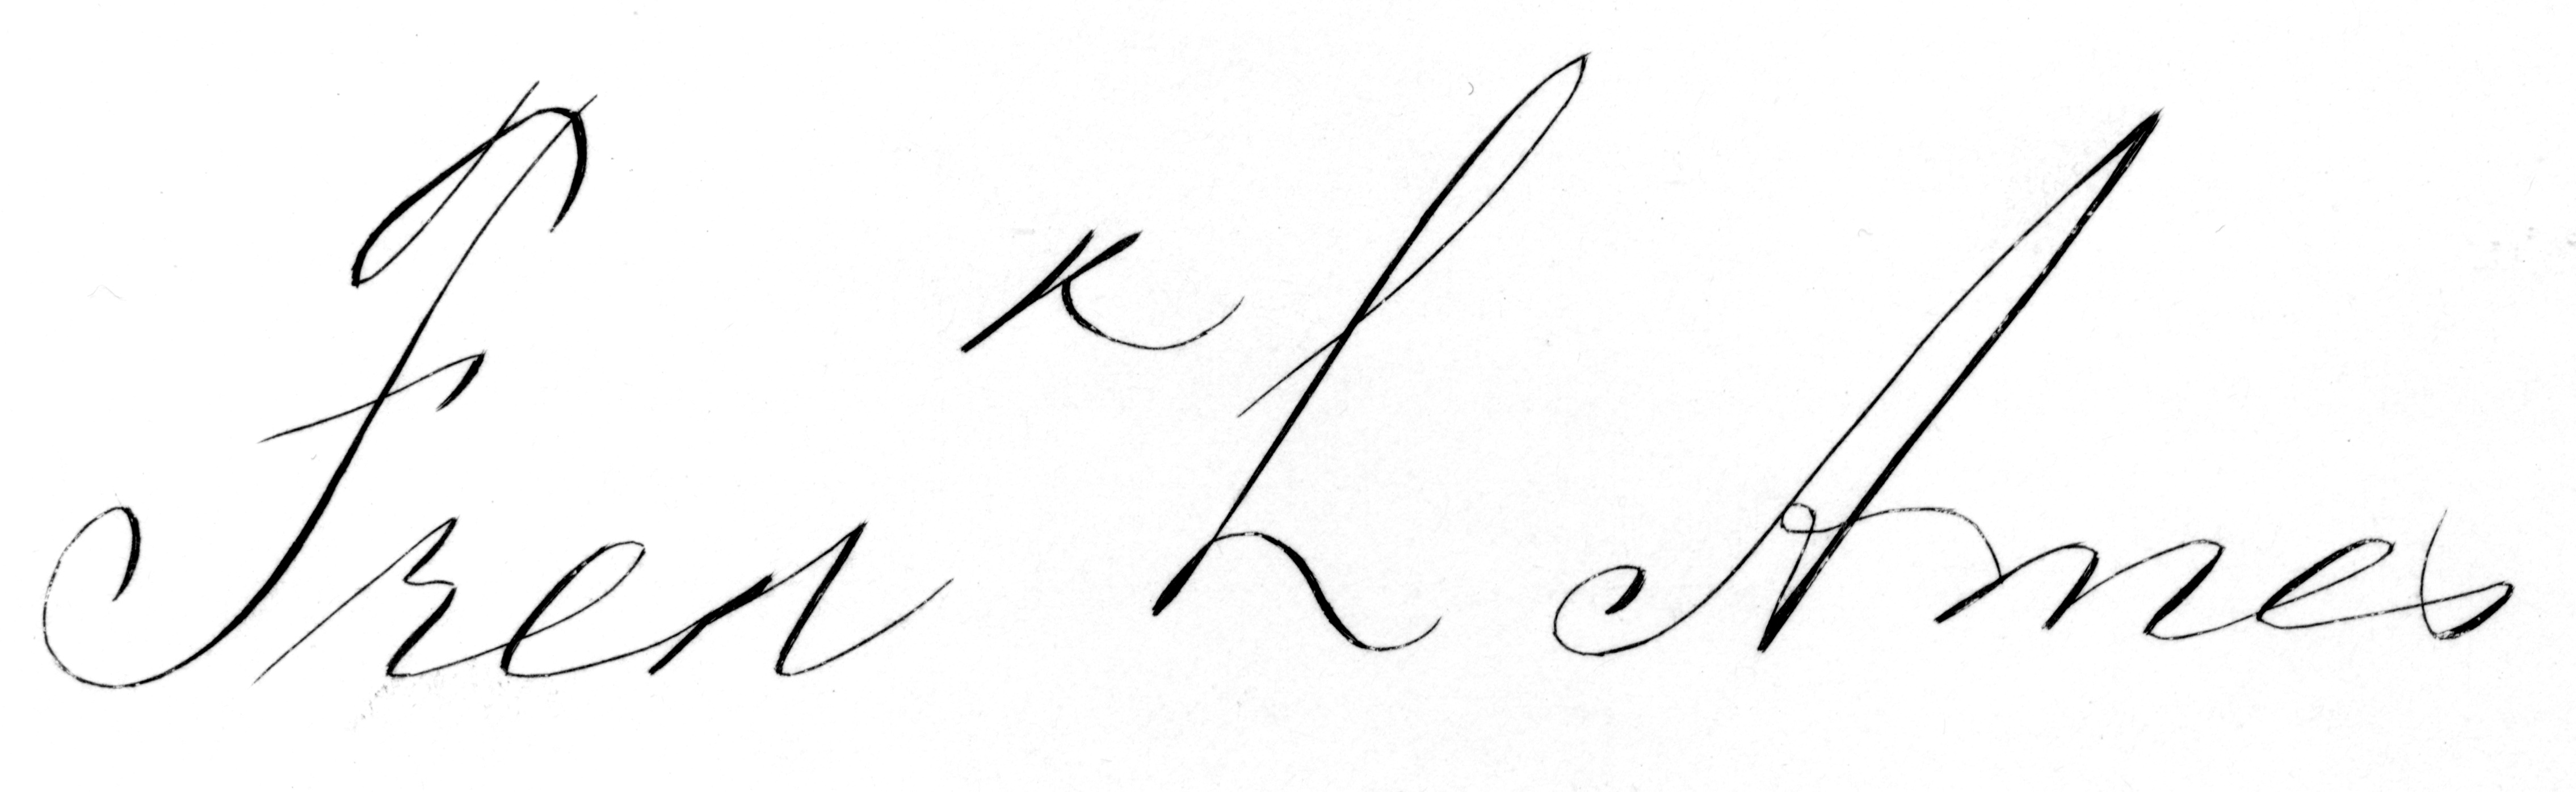
Signature of: frederick lothrop ames